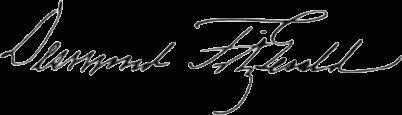
Signature of: desmond fitzgerald